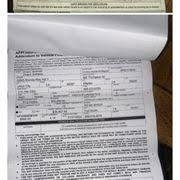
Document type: Invoice